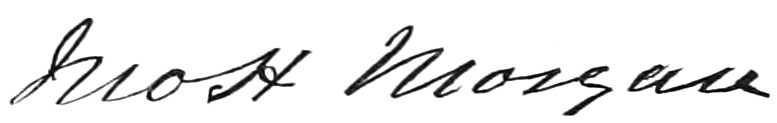
Signature of: john hunt morgan